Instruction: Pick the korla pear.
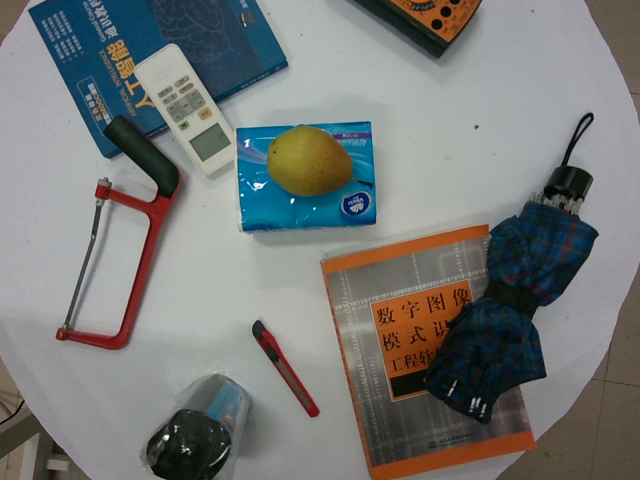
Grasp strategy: vertical